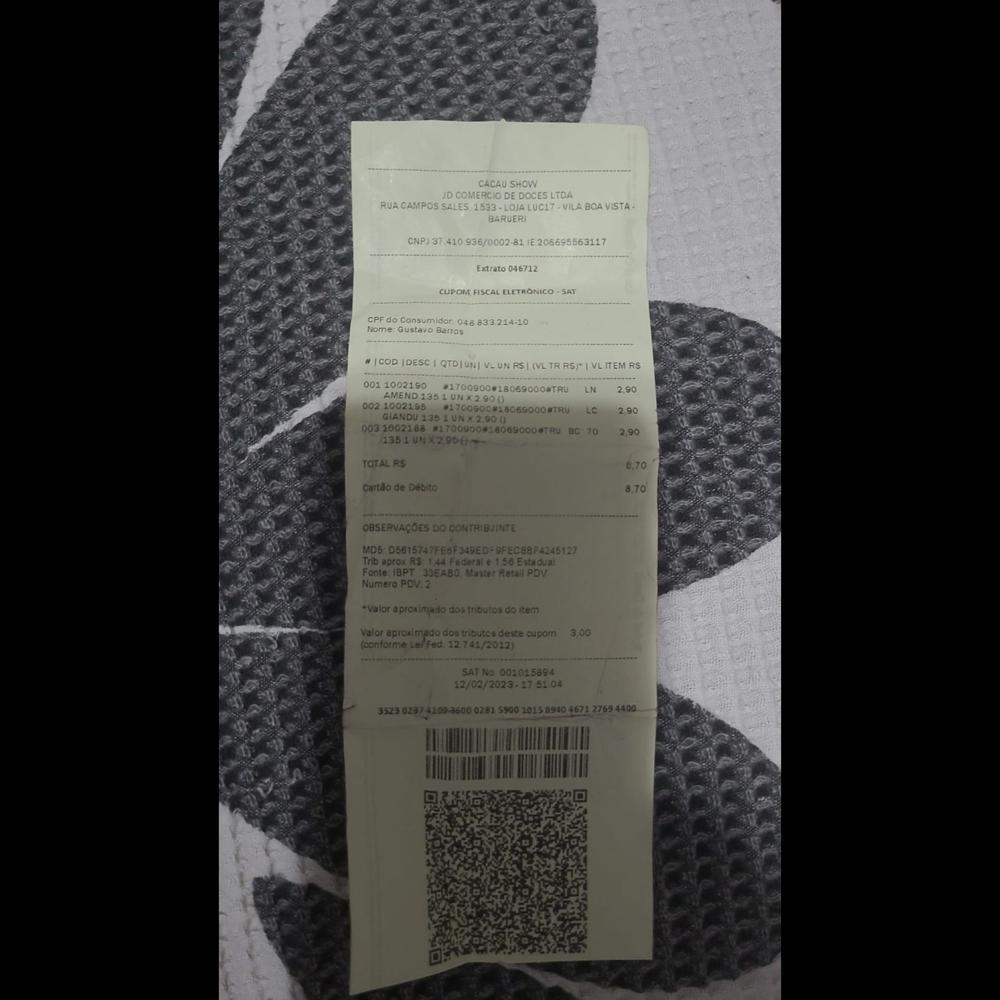
CACAU: SHOW IDCOMERCIO DE DOCESLTDA RUA CAMPOS: SALES 18D-10MUGTMI4N3NSA BARUERI CHP1971410936/00241 E206695663117 Extrato 046712 CUPOM FISCAL CPF do Consumidor. 048 833.214-10 Nome: Gustavo Barros SAT "ICOD IDESCI QIDIUNI V- UN RSI(VLTRI RS VLITEMRS 001 1002190 X170030918069000MTR0 LN 290 EMEND13610NX2900 002 1002195 X1160X9CF1XC6500TRM LO 290 GIANDU135 UNX2.000 003 2002168 XX9X992406X000189 BC 70 2.90 138104X2000 TOTALRS Cartao de Debito OBSERVACOES DO CONTRIBIINTE MD5: D5615747F68/349ED-S 9FEC88P4245127 Tb aprox RS: à Federal 150: Estadual Fonte IBPT 33EABO Manter Retall PDV. Numero POV.2 *valor aproximadto dos tnibutos do tem Valor aprosimado dos tnputcs deste cupom 3.00 (oonforme Laifed 12741/2012) 6,70 8,70 SAT No 001015094 12/02/2023-178104 3523023741084600 0281 3900 10150910 467127634400